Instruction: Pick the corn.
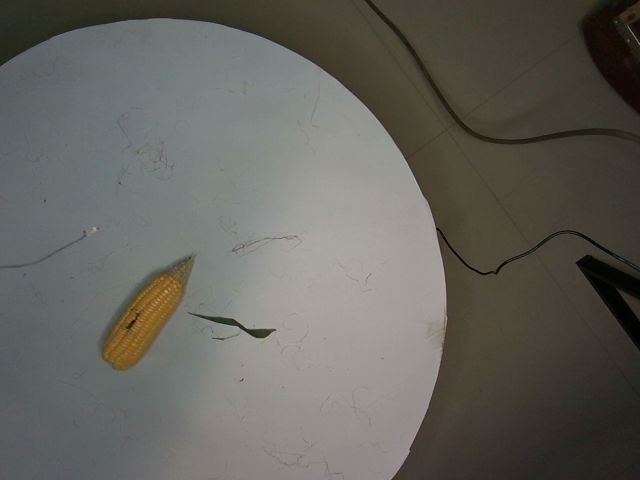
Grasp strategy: vertical